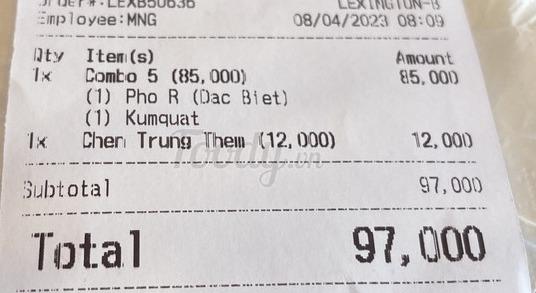
Order #: LEXB50636 LEXINGTON-13
Employee: MNG 08/04/2023 08:09

<table>
<tr><th>Qty</th><th>Item(s)</th><th>Amount</th></tr>
<tr><td>1x</td><td>Combo 5 (85,000)<br>(1) Pho R (Dac Biet)<br>(1) Kumquat</td><td>85,000</td></tr>
<tr><td>1x</td><td>Chen Trung Them (12,000)</td><td>12,000</td></tr>
</table>

Subtotal 97,000

Total 97,000